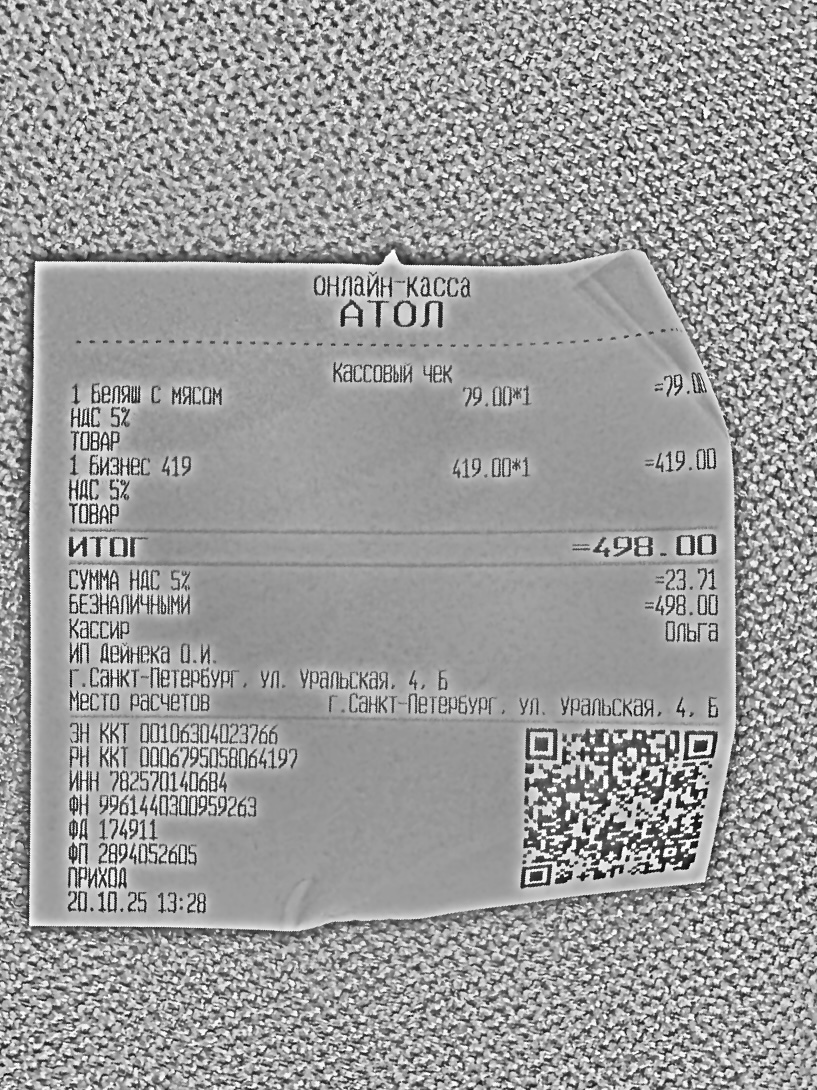
Продавец: ИП Дейнека О.И.
ИНН: 782570140684
Дата: 20.10.25
Товары: 1 Беляш с мясом; 1 Бизнес 419
Количество: 1; 1
Цена: 79.00; 419.00
Сумма: 79.00; 419.00
Итого: 498.00